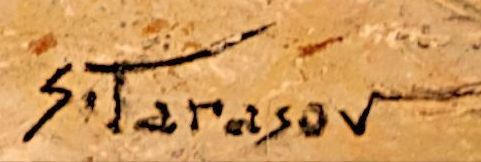
Signature of: stavru tarasov